Question: Describe the condition in detail:
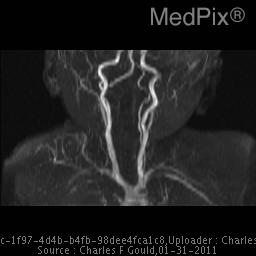
Answer: The disease is discussed as: Overall, hemangiomas are present in 10-12% of Caucasian children - mostly as cutaneous lesions, often called "strawberry marks".

Intra orbital vascular lesions account for 5-20% of all orbital masses in children.  Some of these are neoplastic (capillary hemangioma) while others are malformations including venous varices and cavernous hemangioma.  Capillary hemangiomas are composed of variably sized vascular spaces that are lined by proliferating endothelial cells.  Capillary hemangiomas have been reported as the most common vascular tumor of the orbit, representing 5-12% of pediatric orbital lesions.

Multiple synonyms have been used for these lesions, including infantile hemangioma, benign hemangioendothelioma,  and hemangioblastoma.  However, these terms are neither distinctive nor accurate and the most commonly used term is “capillary hemangioma” – to allow distinction from the “cavernous hemangioma” (AKA “cavernoma”, cavernous malformation).  The cavernous hemangioma is one of the most common orbital masses in the adult patient.  The latter process is malformative and not neoplastic. [Mulliken 1982 PMID: 7063565]

Orbital hemangiomas have been reported in association with PHACES (Posterior fossa malformations, Hemangiomas, Arterial anomalies, Cardiac defects and coarctation of the Aorta, Eye abnormalities, and Sternal abnormalities or ventral developmental defects); and also with blue rubber bleb nevus syndrome. [McCannel 1996 PMID: 8643250]

Orbital capillary hemangiomas (OCH) may be supplied either by branches of the internal (e.g. ophthalmic) or external carotid artery, and may extend intracranially through the superior orbital fissure or optic canal.

•  Clinical
Orbital capillary hemangioma (from now on just “hemangioma”) present as sporadic lesions in childhood, with approximately 1/3 as congenital lesions noted at birth.  The majority will present during the first decade.  Almost half of them may enlarge during a Valsalva maneuver or with crying.  There is a slight female predilection of 3:2 over males vs. up to 3:1 for cutaneous hemangioma.  These endothelial vascular neoplasms typically proliferate in the first few months after presentation; and, then most stabilize – often at an alarming size.  The natural history in most patients is for the lesions to stabilize for a period of years, and then begin spontaneous involution in adolescence, typically from 4-8 years of age.  Some cases have been followed for up to 18 years, with eventual spontaneous but slow involution. [Henderson JW Ophthalmology 1990 - PMID: 2342808]

In addition to the obvious facial discoloration and mass, capillary hemangiomas may interfere with vision, cause proptosis, diplopia or amblyopia, and even optic atrophy.  [Yap EY 1998 - PMID: 9703301]

•  Gross Pathology
These lesions are usually ruby-red soft, rounded and occasionally lobulated masses.  Lesions with skin or subcutaneous involvement are often called “strawberry” lesions due to their red color.

•  Histology
These lesions are usually well demarcated from surrounding tissues.  The histology varies with the phase of the lesion.  In younger patients, while the lesions are “active” or growing, histology shows mitotic activity from plump proliferating endothelial cells that surround small irregular vascular spaces.  Mast cells may be increased within the lesion.  Classically, involution begins within the center of the mass, and the advances outward.  Fatty and fibrous tissue surround the vascular space; and, the fibro-fatty tissue eventually replaced the vascular stroma.  These features allow distinction from cavernous hemangiomas, that have larger vascular spaces that are lined by flattened endothelial cells.

•  Imaging
» US
Ultrasound may play a dual role in capillary hemangioma – demonstrating the lesions as well as documenting their vascularity.  [Verity DH EYE 2006 - PMID: 17019424]  US shows great variability in lesion appearance, but can well document high-velocity flow in (100-1000 times normal) in feeding vessels.  [Verity2006]  Lesion involution is often preceded by stabilization in the rate of flow increase.  Although US can be used to follow the progression-regression sequence in these tumors, MR provides the best evaluation in the diagnostic phase.

» CT
The appearance of orbital capillary hemangiomas varies over time.  Most commonly during the growing phase, they will appear as intensely enhancing lesions, that may be either well demarcated or poorly marginated.  Lesions may be more dense than brain (50-60 HU) due to the blood filled vascular spaces.  In the involution phase, the attenuation of the lesion will decrease, as fibro-fatty tissue replaces the vascularity.

» MR
These lesions are usually well demarcated discrete lobulated masses with internal septations.  They are usually dark on T1W and become hyperintense with T2-weighting.  Bright contrast enhancement after Gadolinium is almost universal in these lesions.  As these lesions involute, fatty and fibrous tissue may replace the tumor and the lesion may show areas of T1 shortening.

» Treatment and Prognosis
The majority of these lesions will undergo spontaneous regression as the child ages.  About one-half will show involution by age 5, and the overwhelming majority will show clear signs of involution by seven or eight years.  Lesions that present at younger ages may also regress earlier in the life of the child.  Both oral and parenteral steroids, interferon therapy, and surgery may be used when vision is threatened by periocular lesions.  Fractionated stereotactic radiation may have potential benefit in some cases that do not regress or are not amenable to surgery.  [Tsao MN J. Neurosurgery 2003 - PMID: 12546367]